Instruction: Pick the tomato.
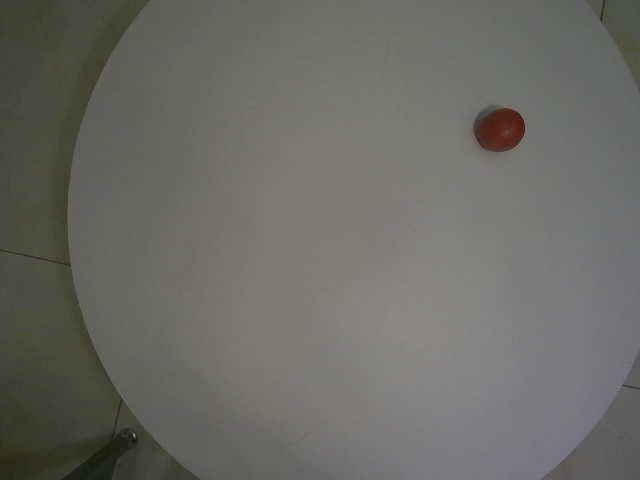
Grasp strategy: vertical